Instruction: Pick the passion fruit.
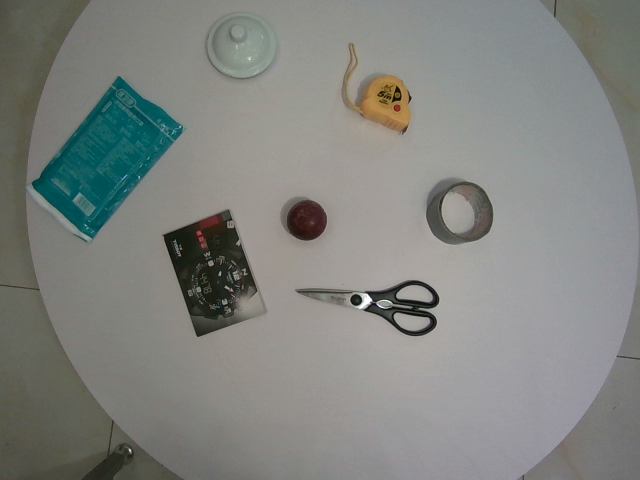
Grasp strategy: vertical